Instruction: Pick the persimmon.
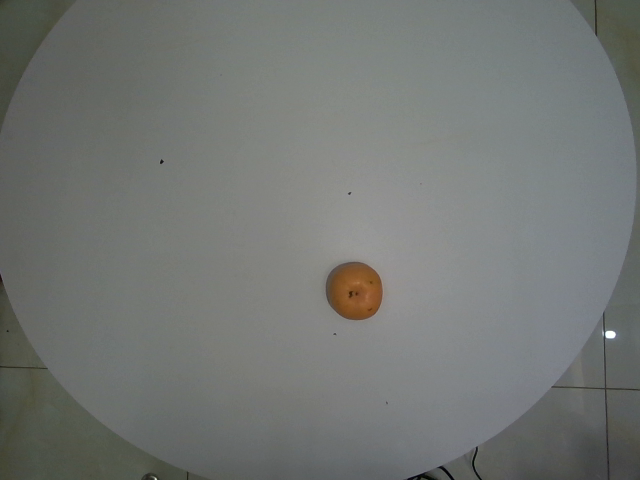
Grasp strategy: vertical